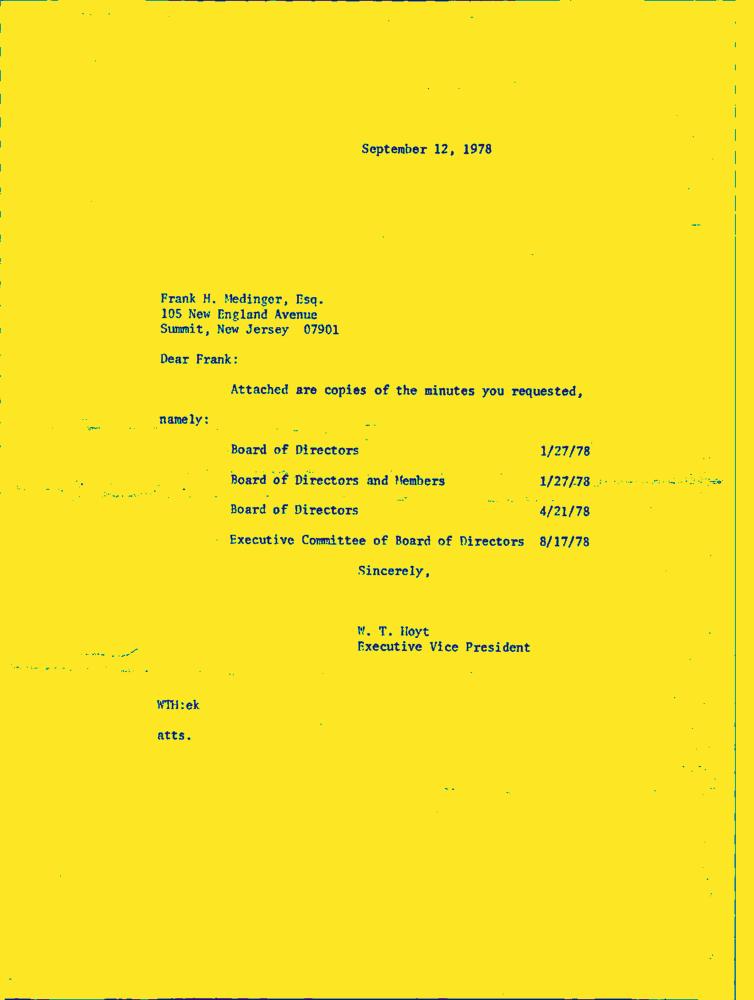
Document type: Letter-Doc